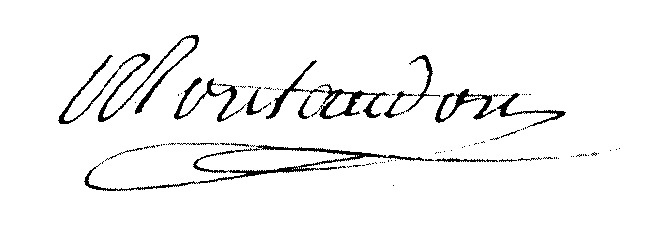
Signature of: nicolas montaudon